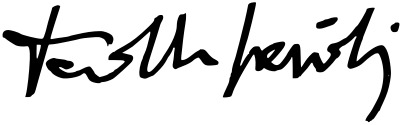
Signature of: david sassoli